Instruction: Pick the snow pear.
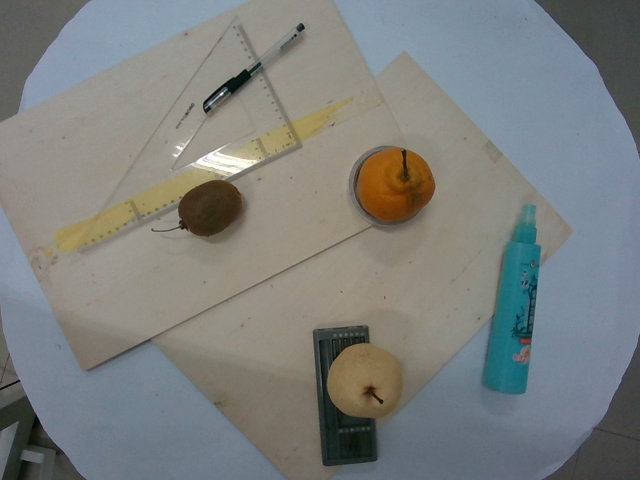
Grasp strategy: vertical